Question: What jurisdiction, city, or county is the document associated with?
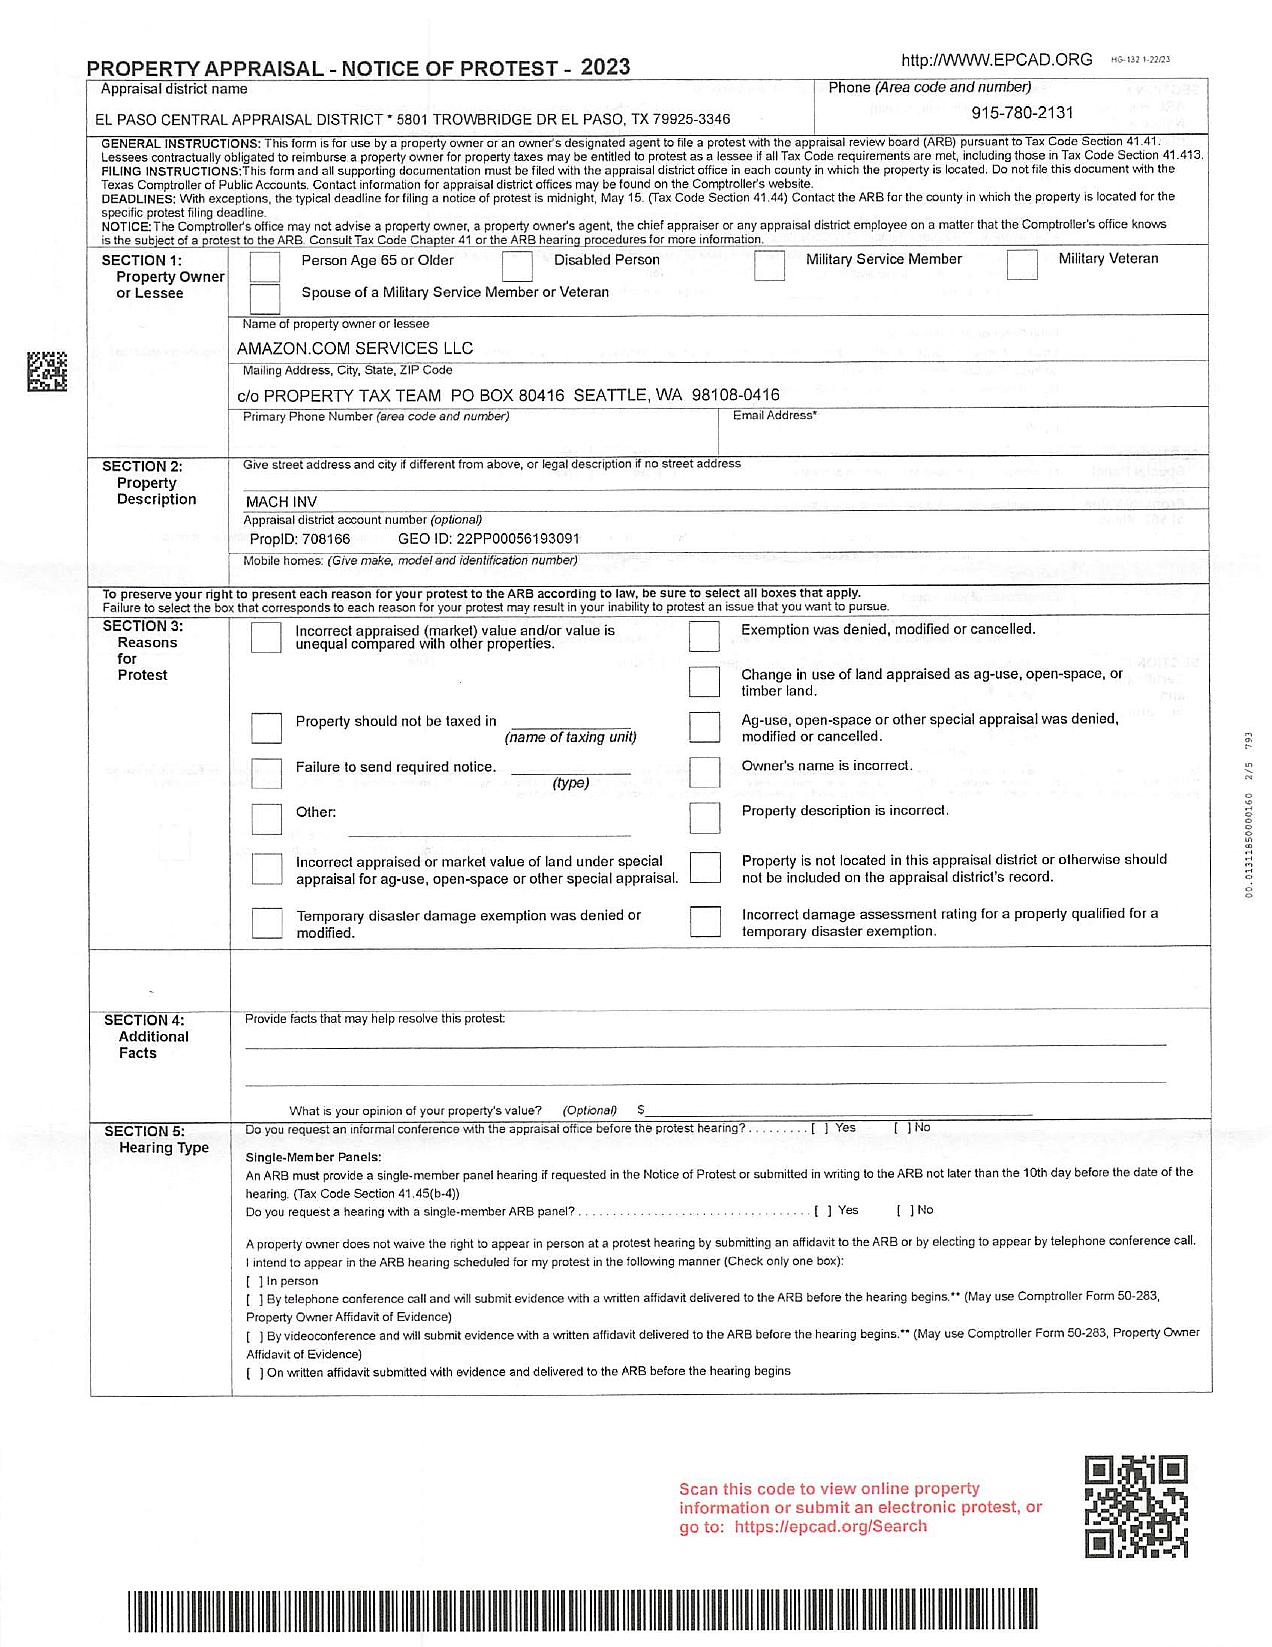
Answer: "EL PASO CENTRAL APPRAISAL DISTRICT"